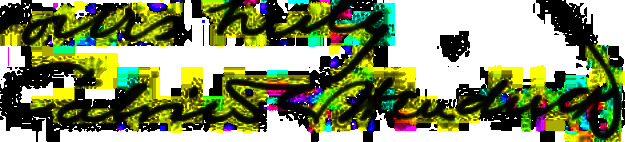
Signature of: calvin w hendrick